Question: What is the potential diagnosis?
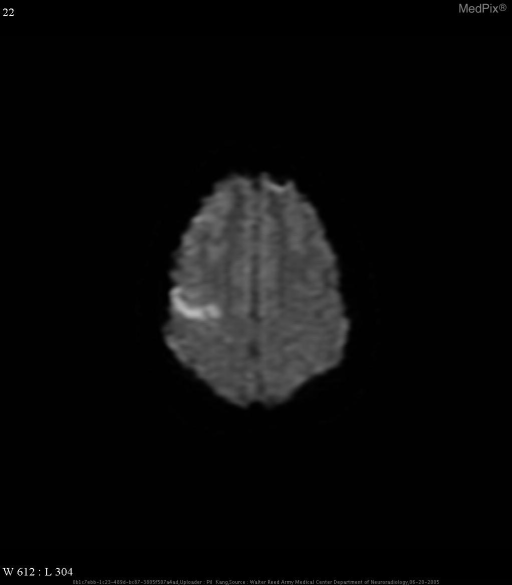
Answer: The possible diagnosis includes acute infarct.